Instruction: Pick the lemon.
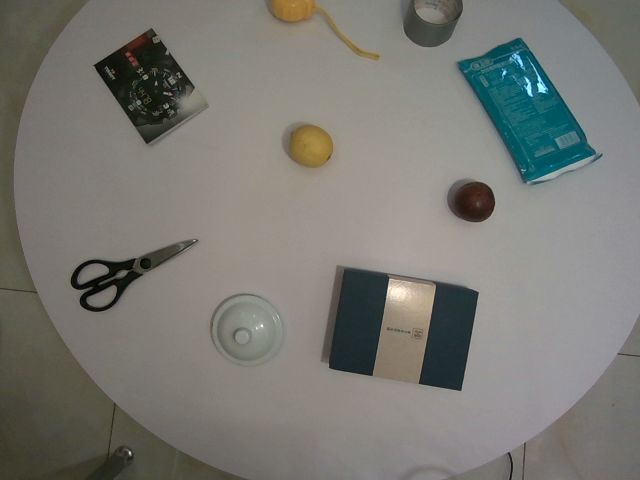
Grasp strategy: vertical